Retrieve the amount in words, amount in figures, name of the payee, date on the cheque, and the bank name from the image.
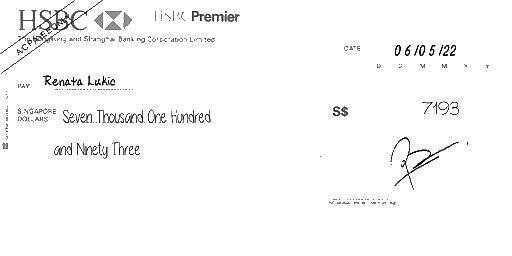
amt_in_words: Seven Thousand One Hundred and Ninety Three
amt_in_figures: 7193
payee_name: Renata Lukic
bank_name: HSBC
cheque_date: 06/05/22